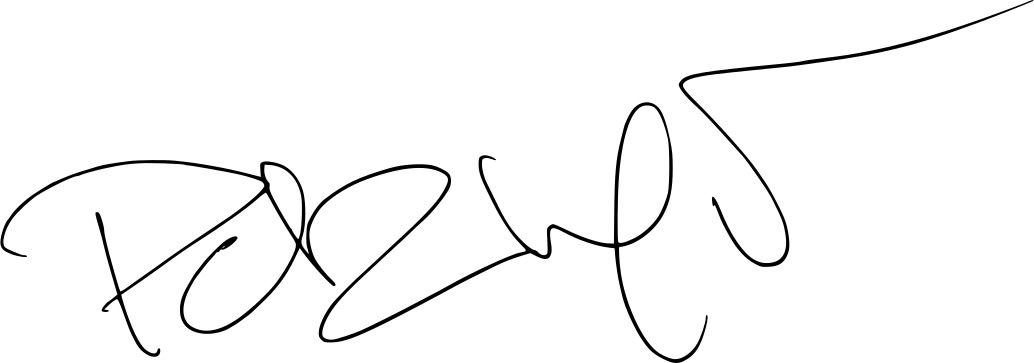
Signature of: pamela rendi wagner